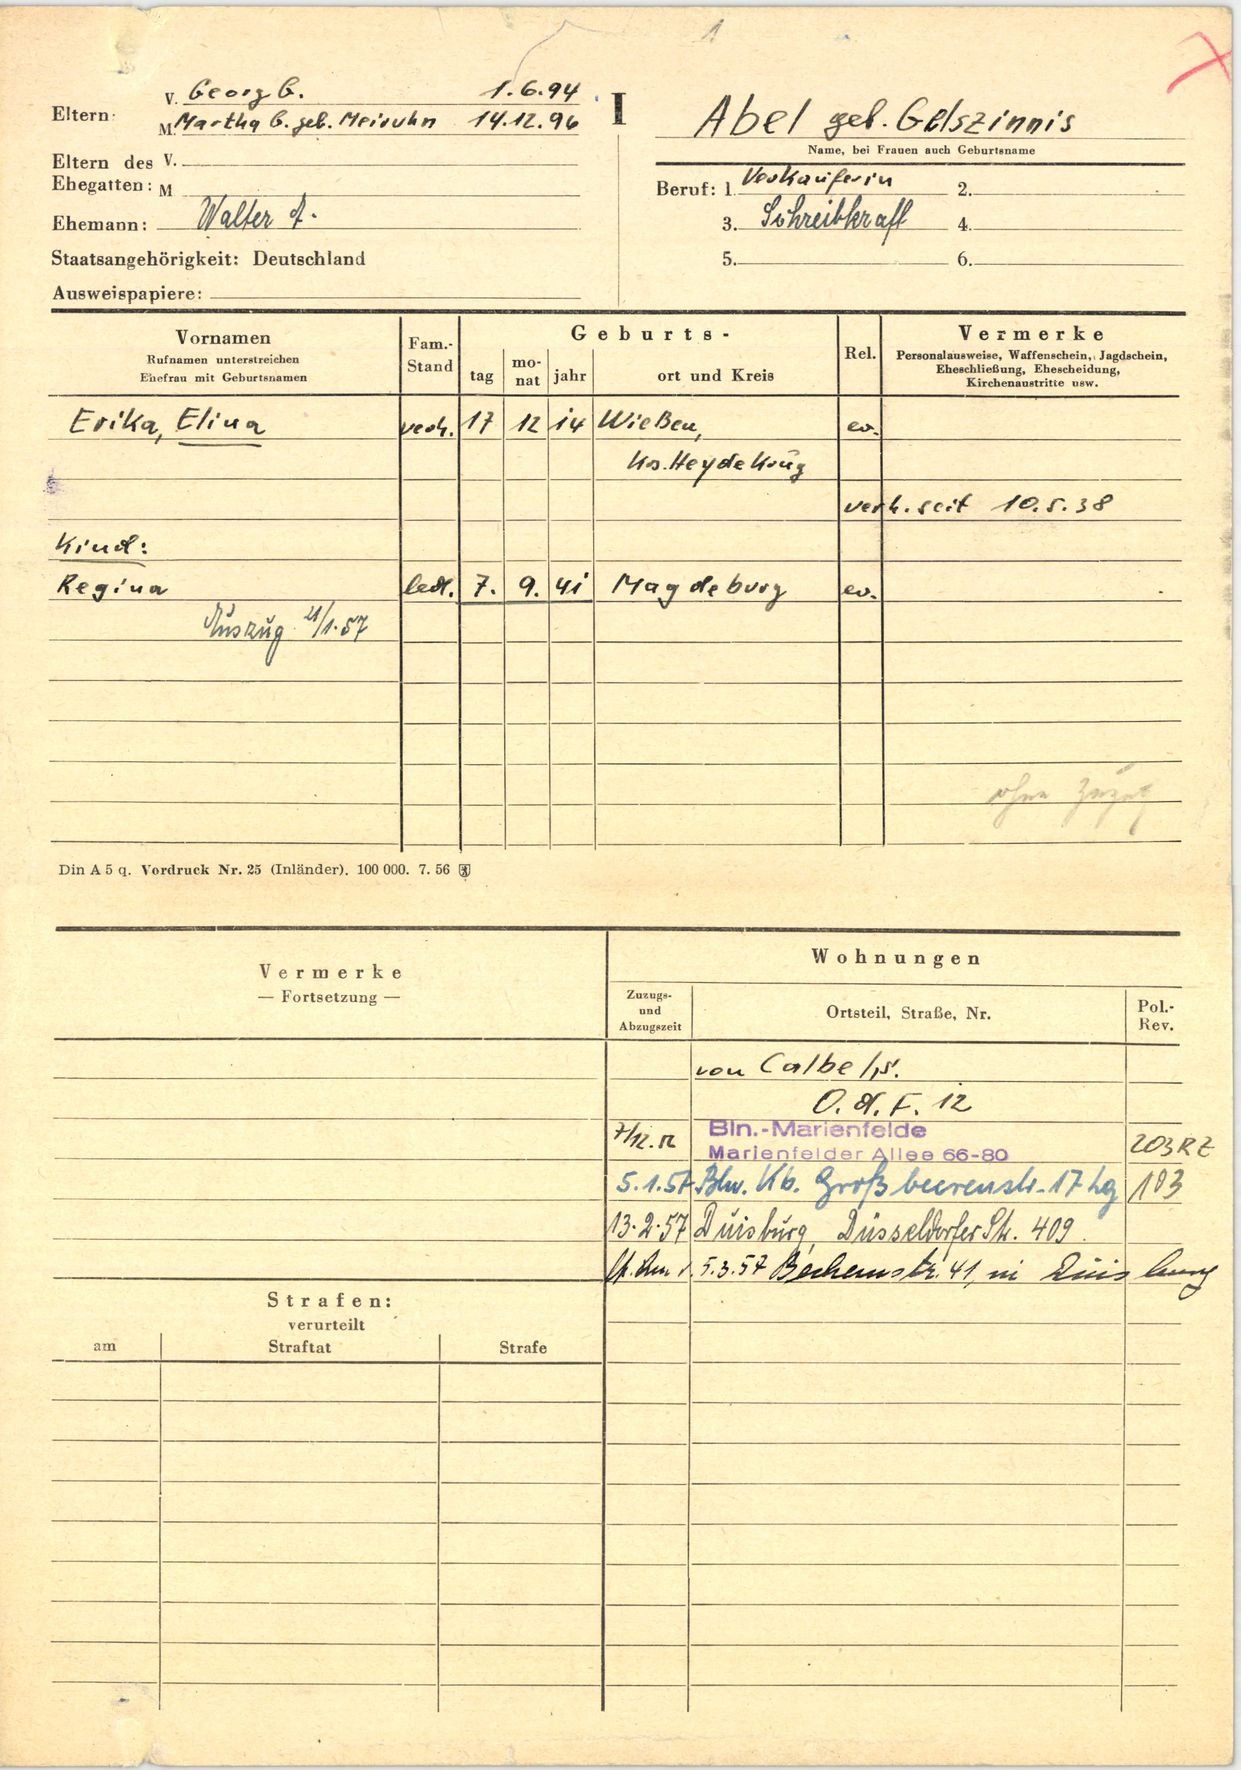
Abel geb. Gelszinnis